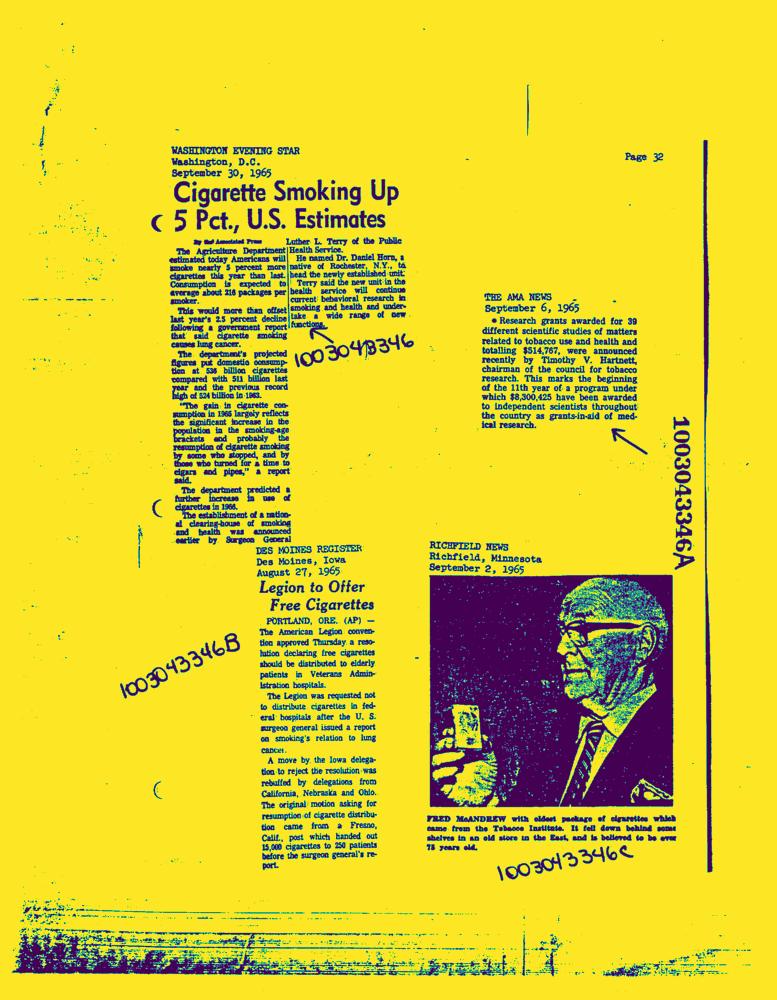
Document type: News-Article